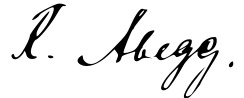
Signature of: richard abegg